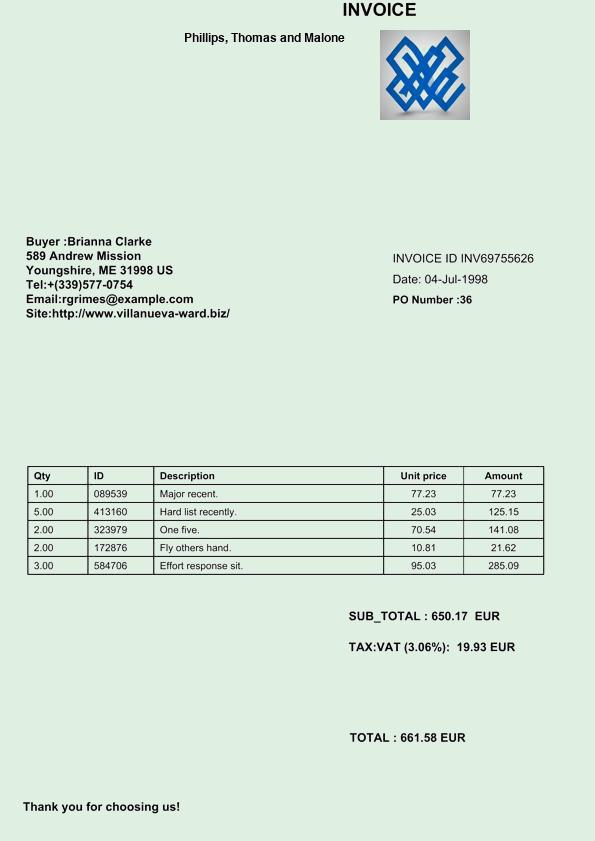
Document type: Invoice